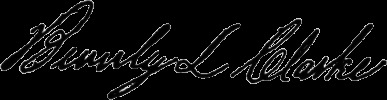
Signature of: beverly l clarke